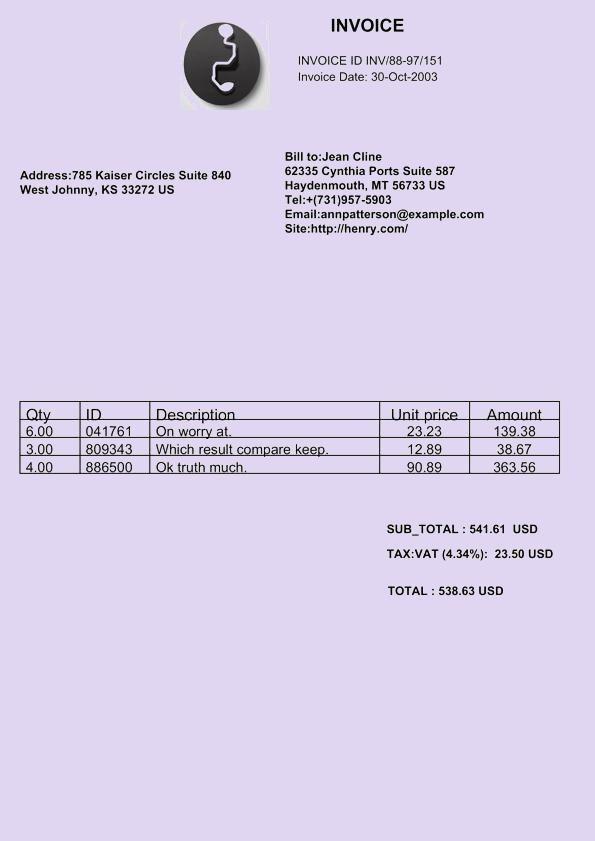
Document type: Invoice